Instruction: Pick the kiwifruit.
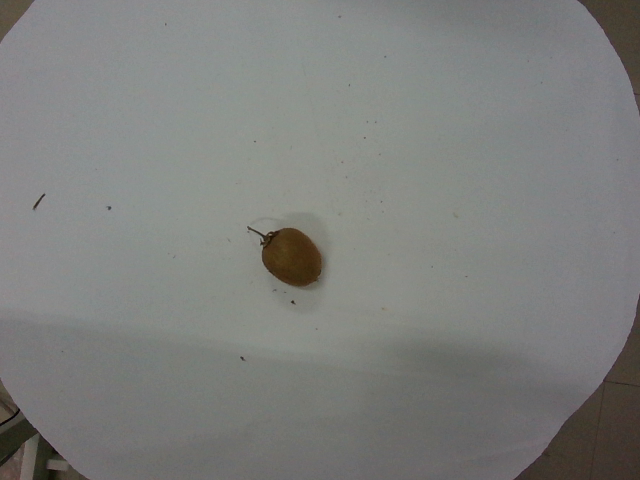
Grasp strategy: vertical